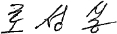
Signature of: ro song sil